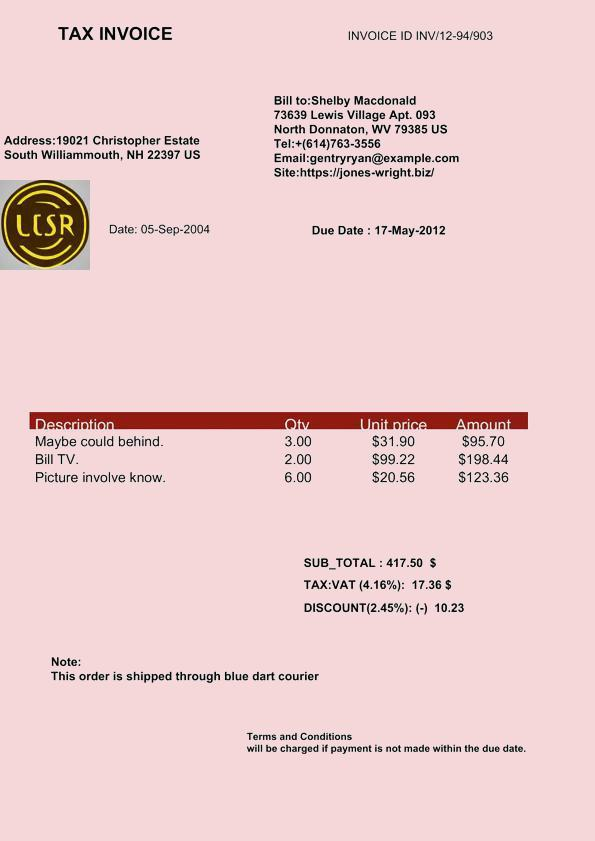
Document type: Invoice